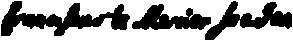
Signature of: françois joseph le mercier